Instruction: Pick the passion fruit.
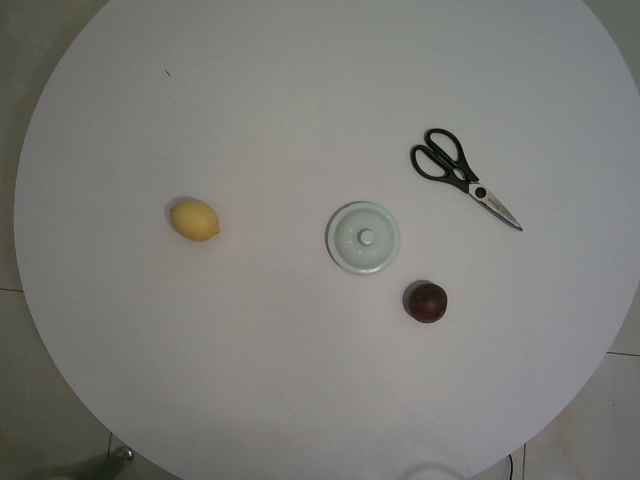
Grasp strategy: vertical